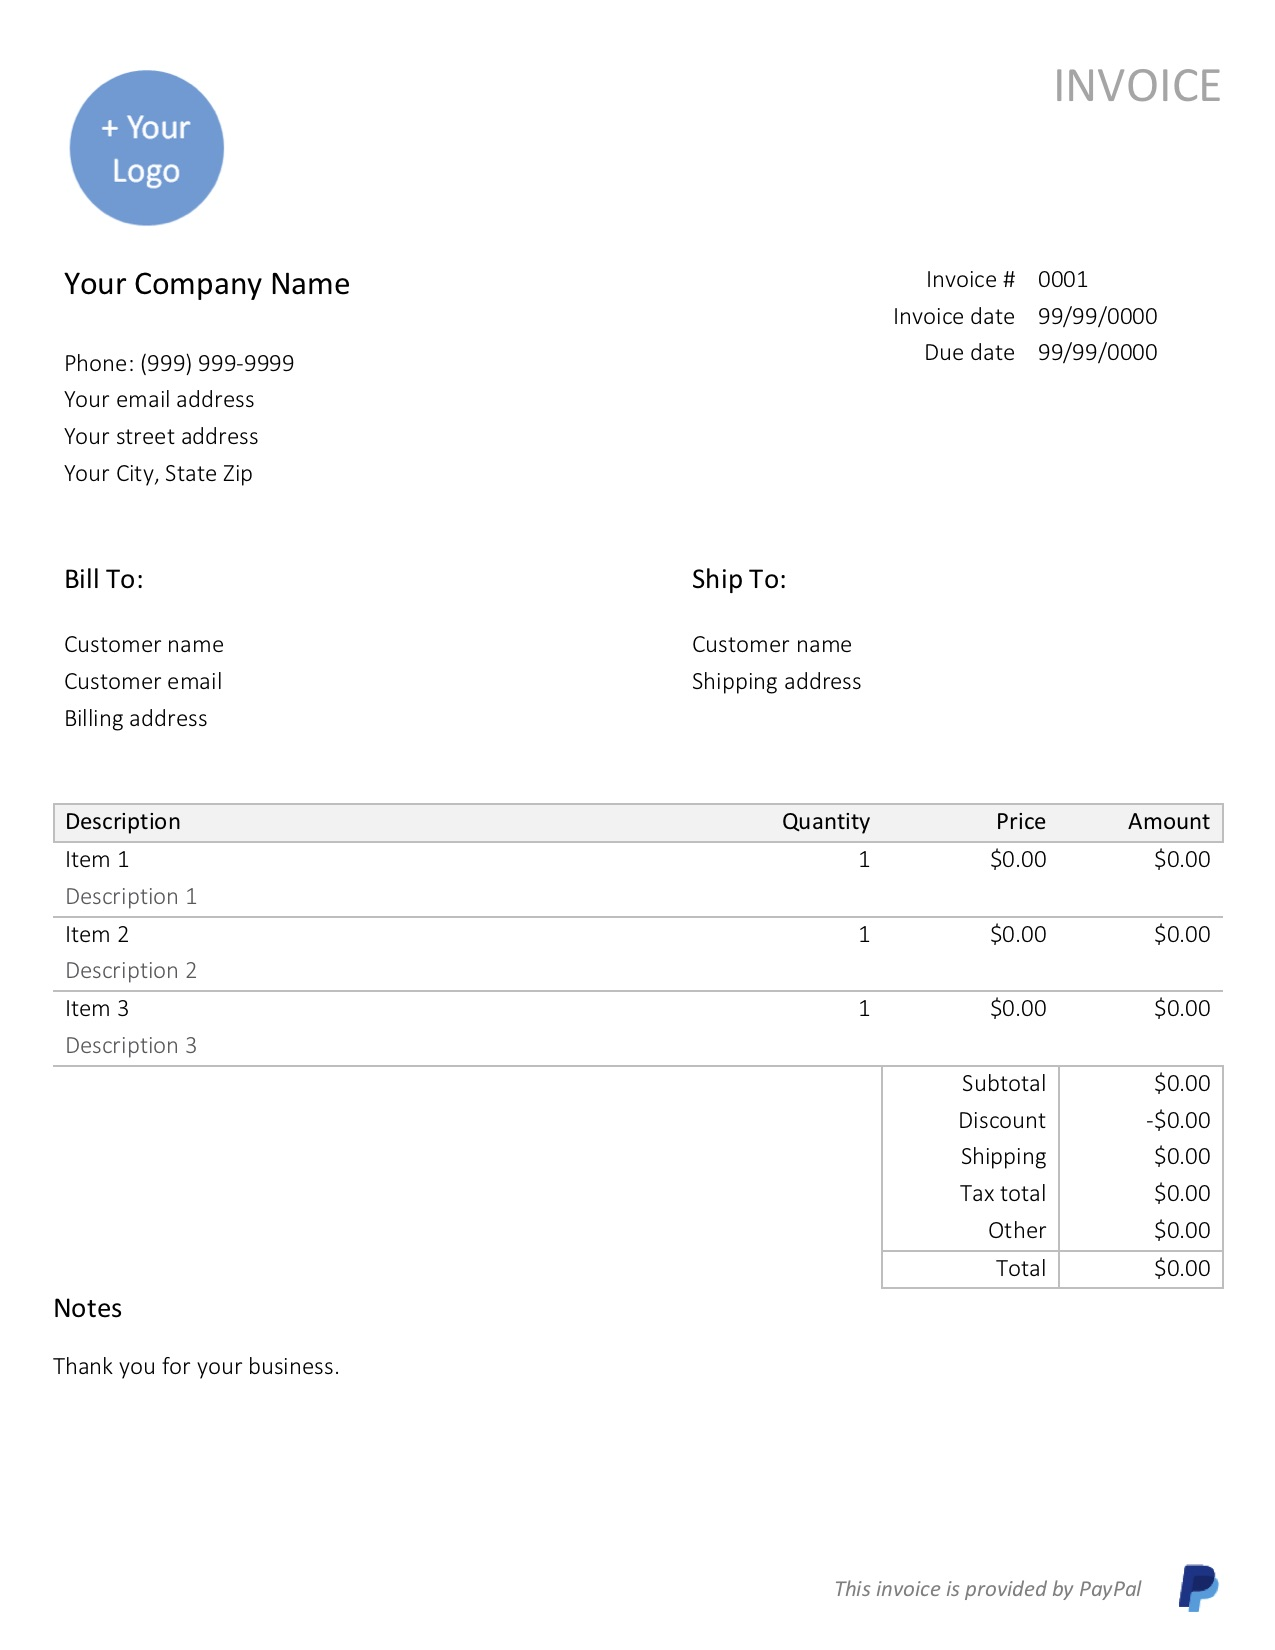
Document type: Invoice